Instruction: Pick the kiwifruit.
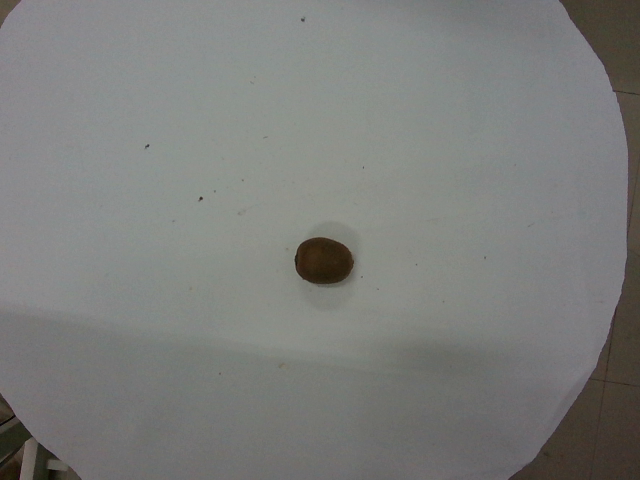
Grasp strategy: vertical